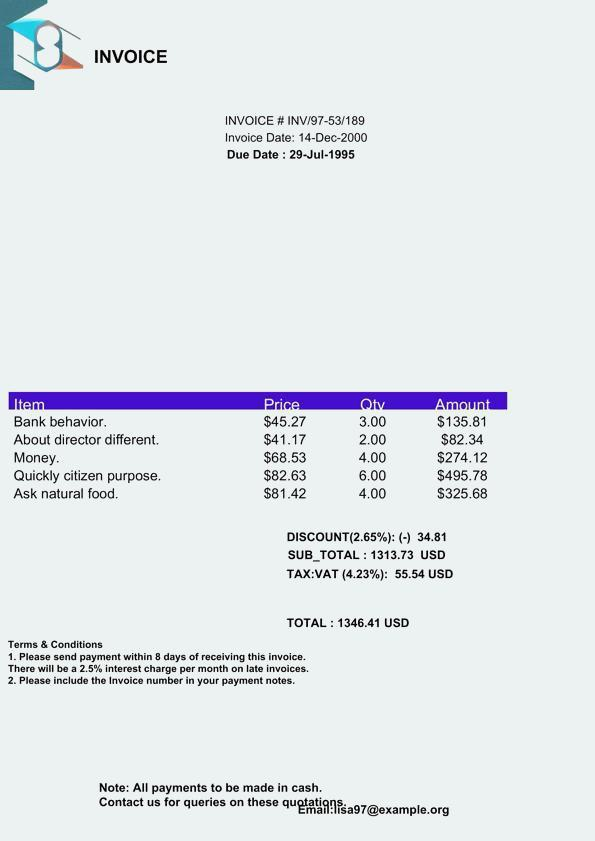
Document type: Invoice